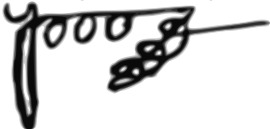
Signature of: qvarqvaré v jakéli